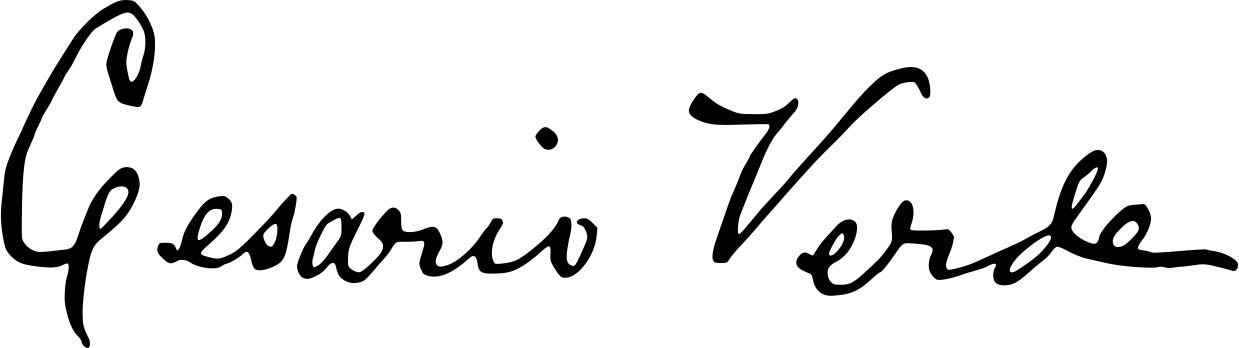
Signature of: cesário verde